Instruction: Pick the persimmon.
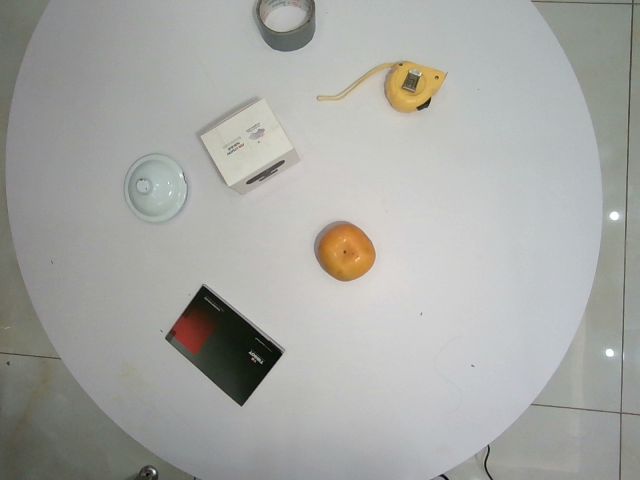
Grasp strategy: vertical